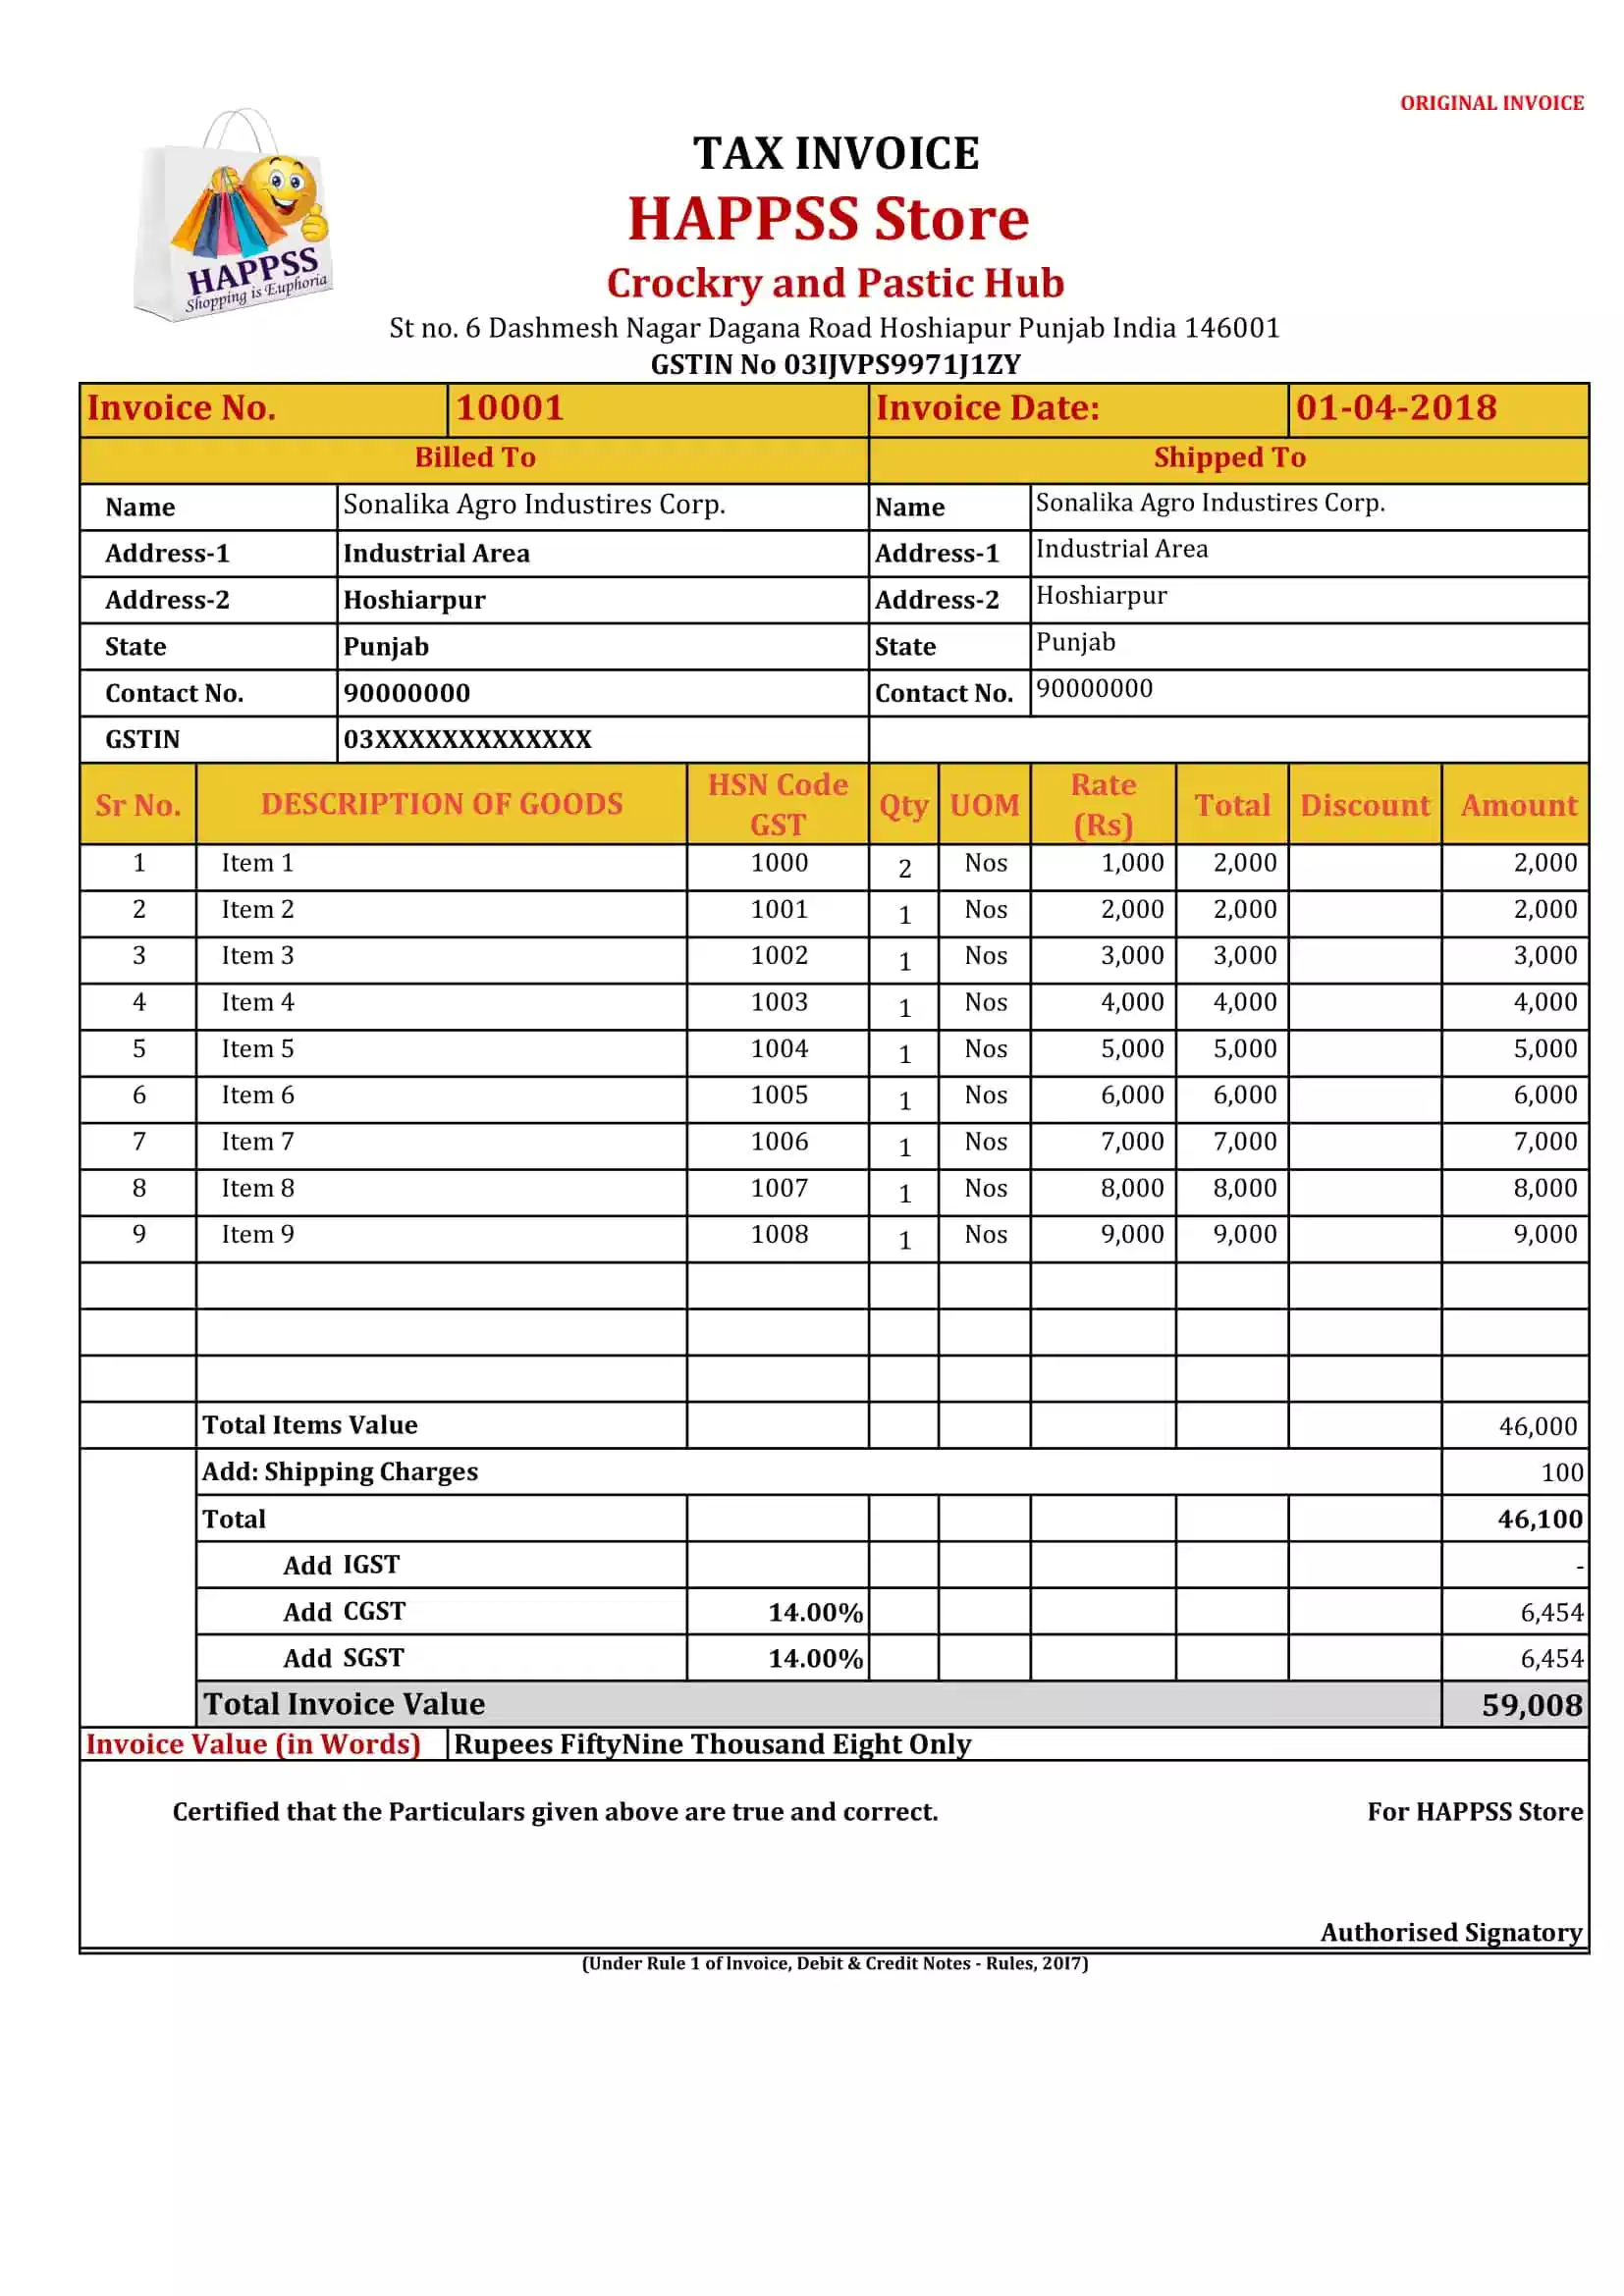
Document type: Invoice